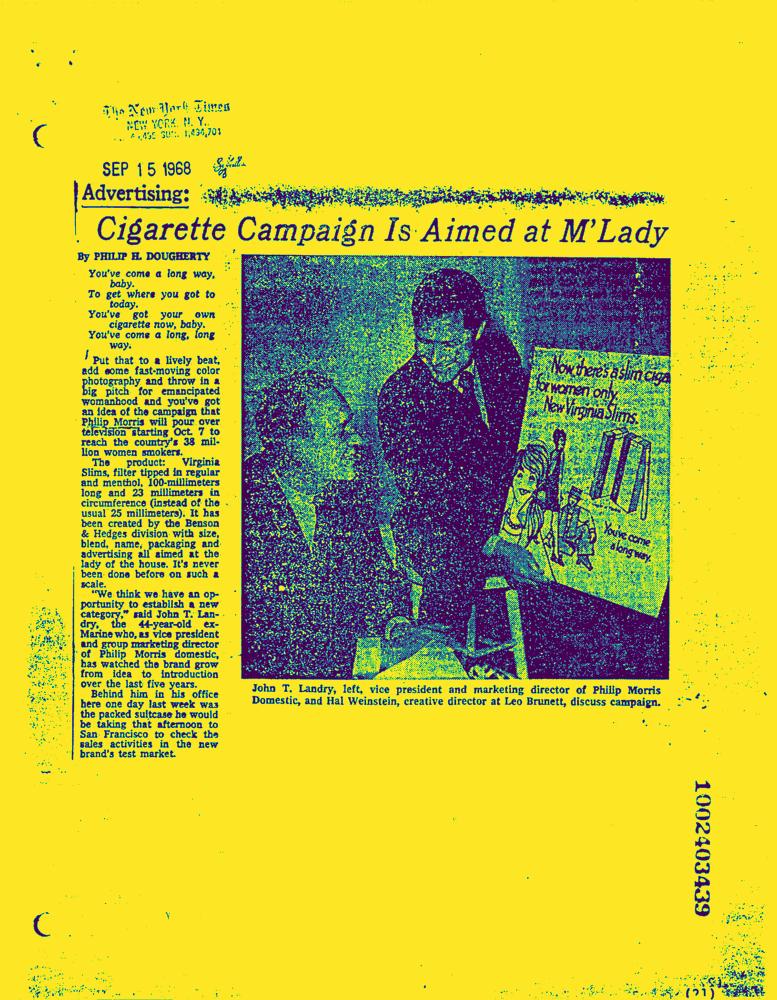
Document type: News-Article